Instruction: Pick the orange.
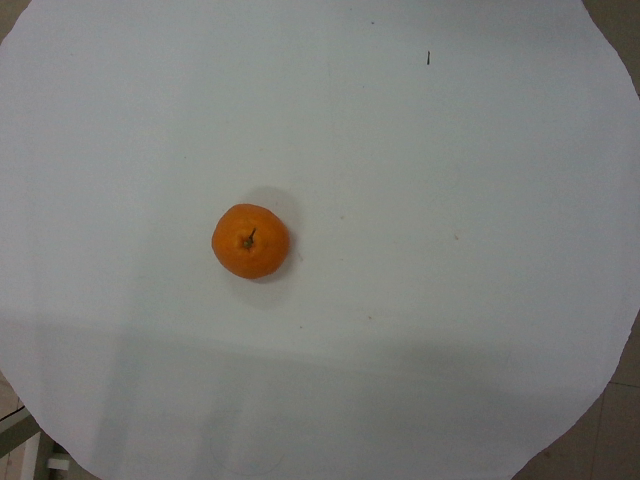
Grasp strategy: vertical